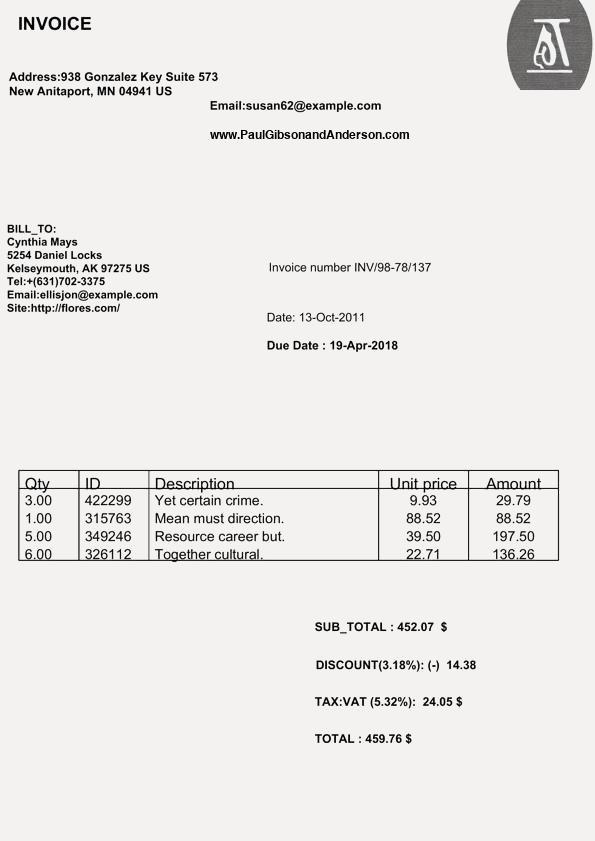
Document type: Invoice